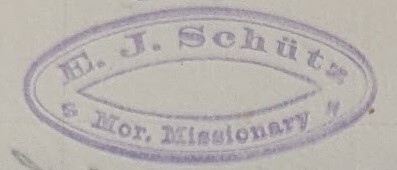
Signature of: q123456927